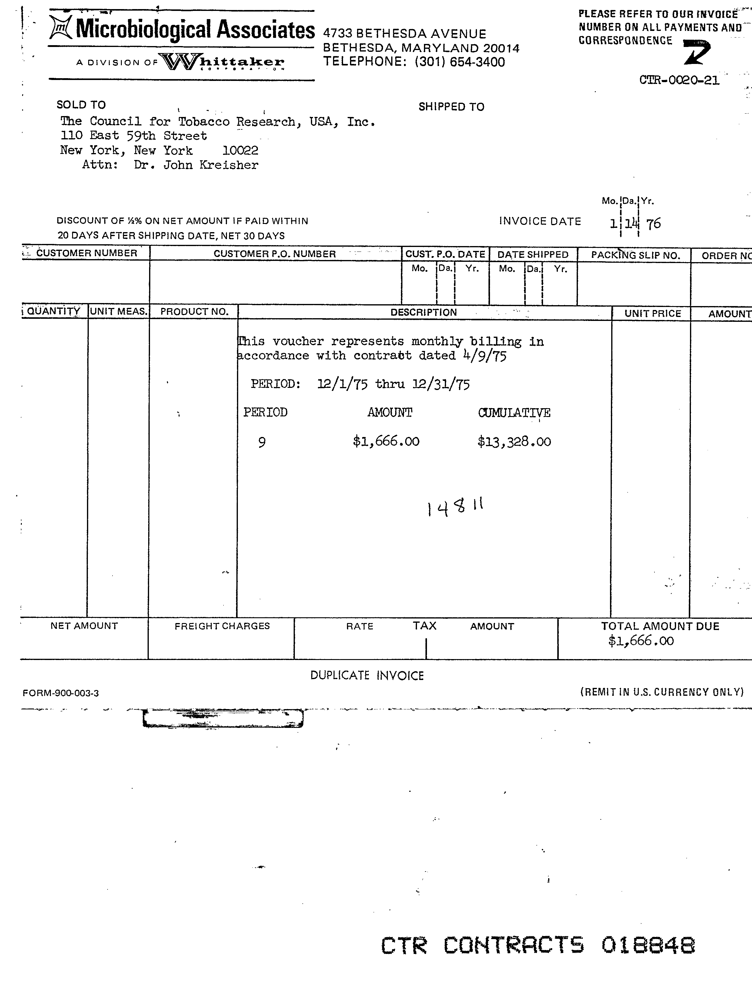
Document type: Invoice